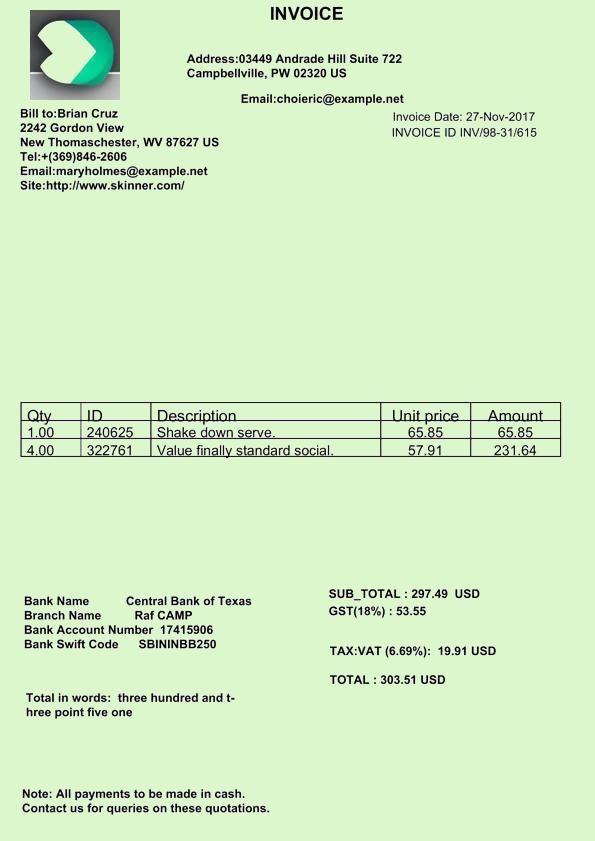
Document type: Invoice